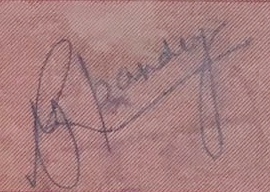
Signature of: manoj kumar pandey